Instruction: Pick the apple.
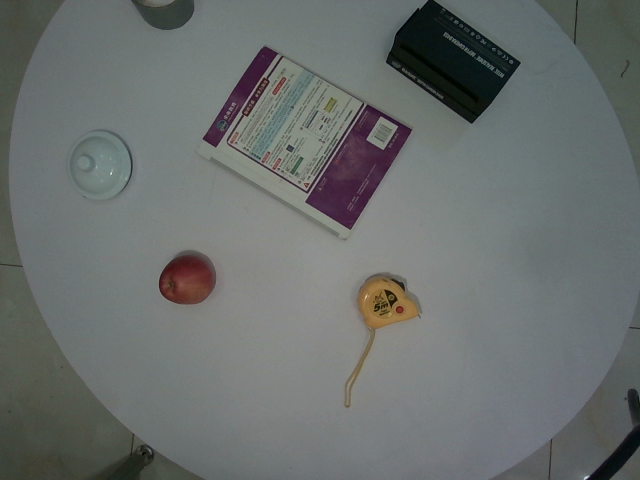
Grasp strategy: vertical